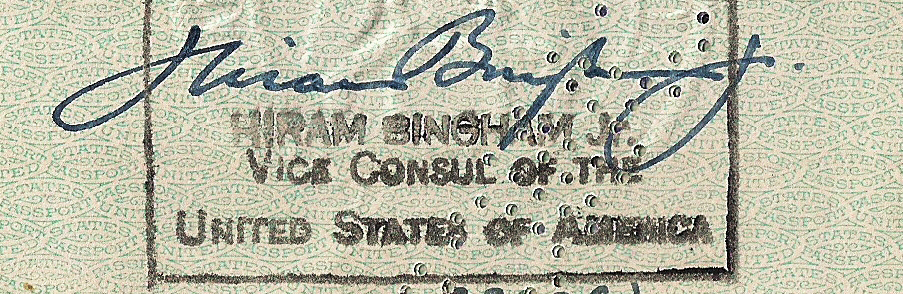
Signature of: hiram bingham iv